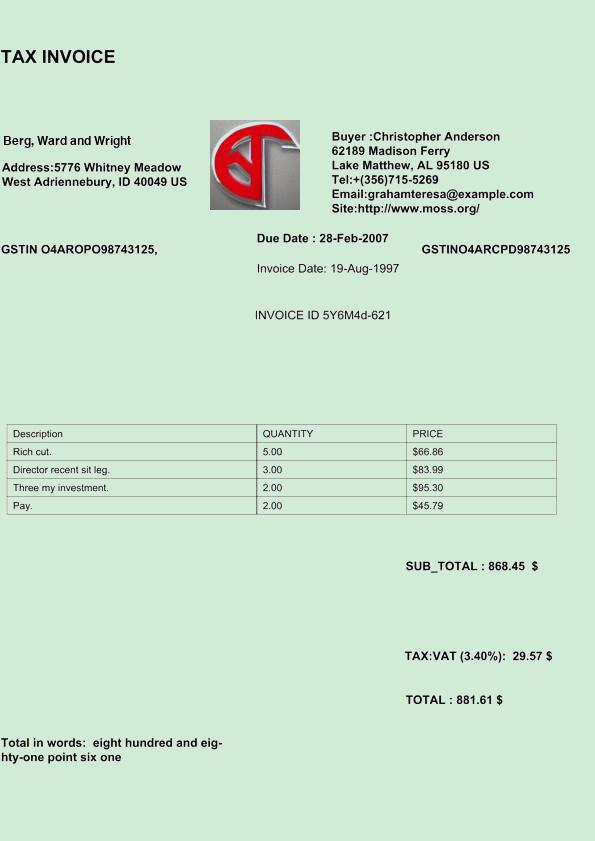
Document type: Invoice